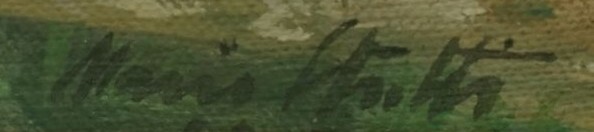
Signature of: mario stretti